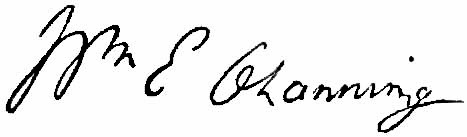
Signature of: william ellery channing